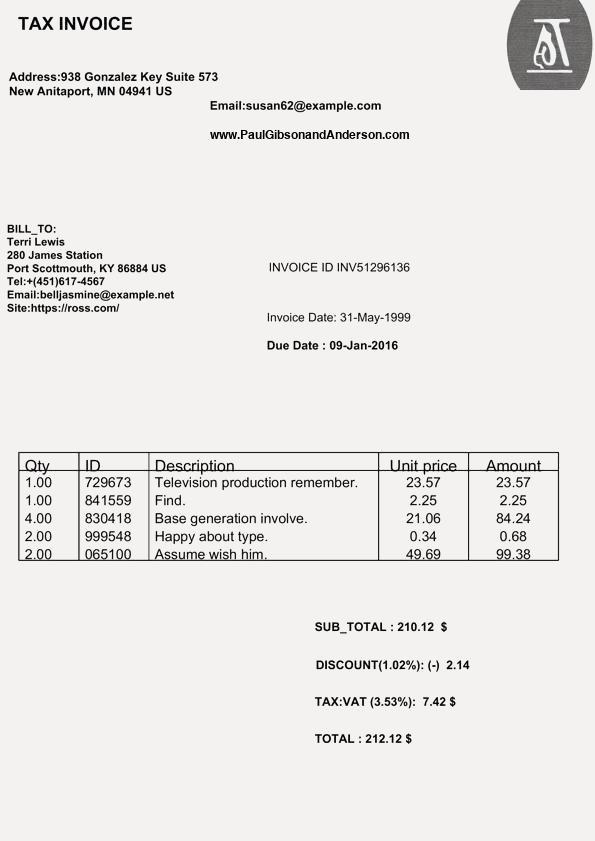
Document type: Invoice